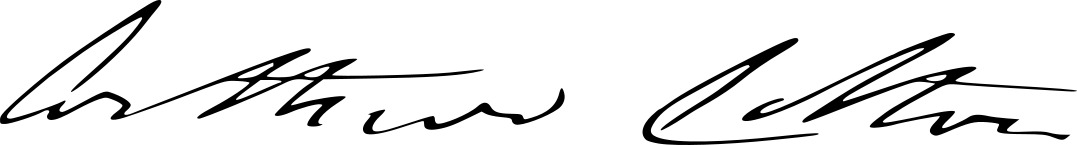
Signature of: arthur cotton